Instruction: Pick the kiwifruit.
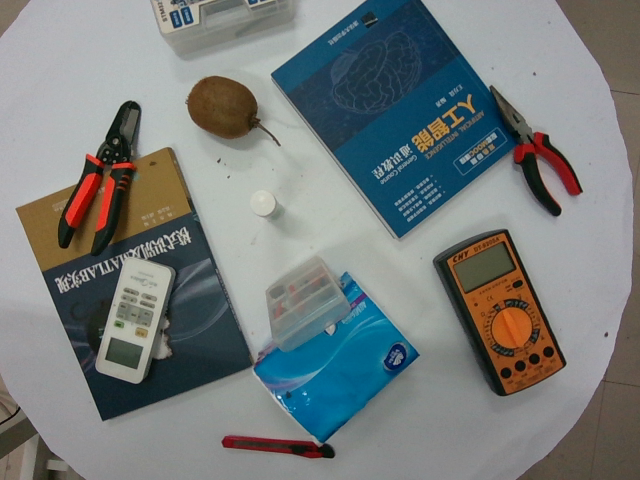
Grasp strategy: vertical